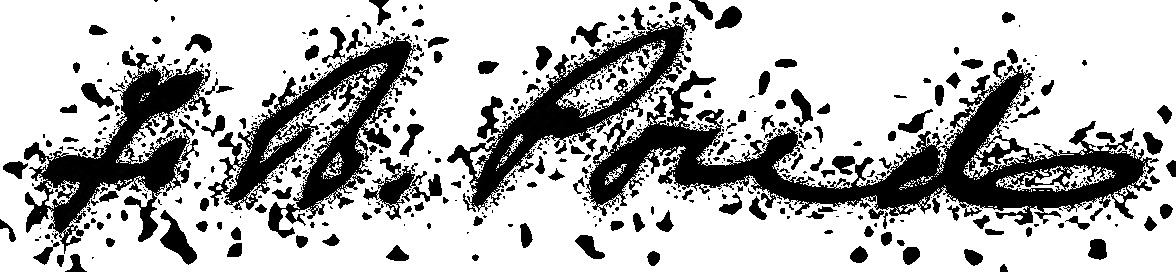
Signature of: francis bates pond